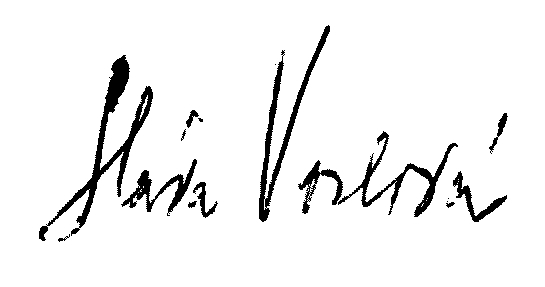
Signature of: sláva vorlová